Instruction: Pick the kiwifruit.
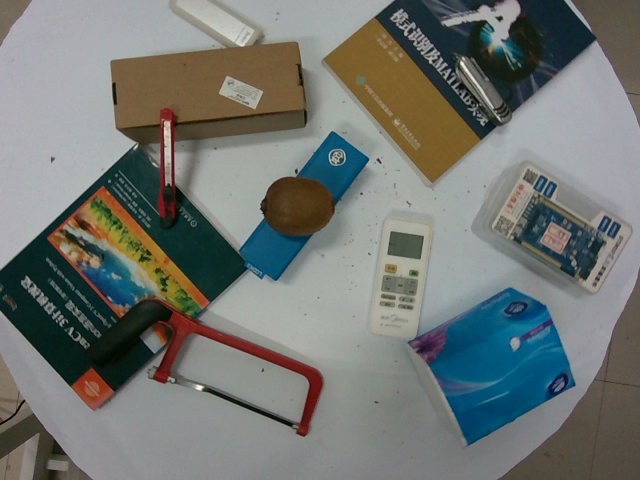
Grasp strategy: vertical